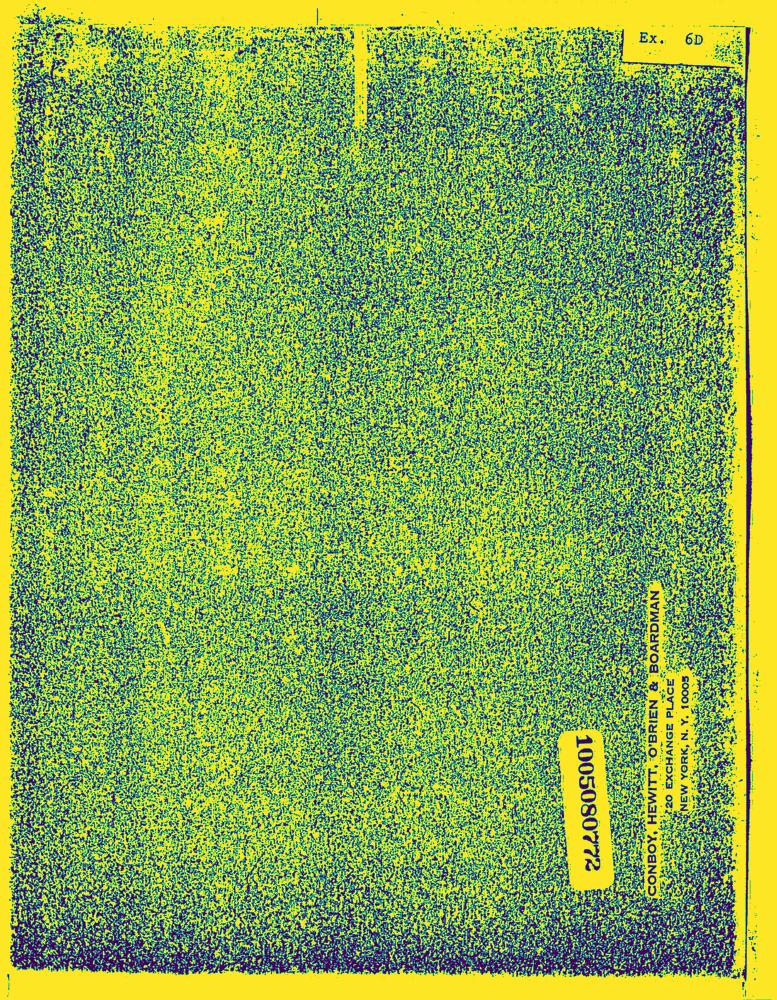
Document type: AD